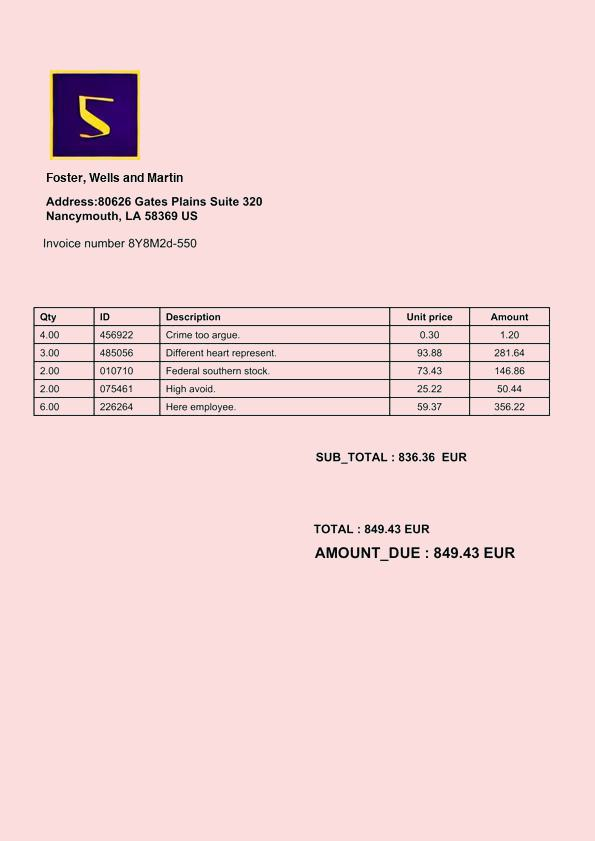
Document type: Invoice